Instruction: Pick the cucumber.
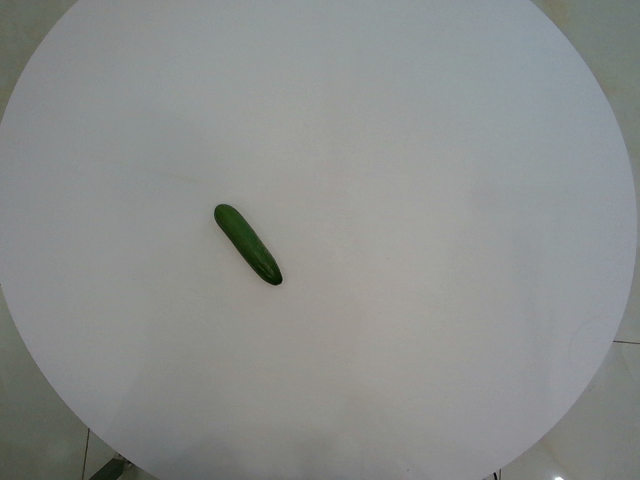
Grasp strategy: vertical